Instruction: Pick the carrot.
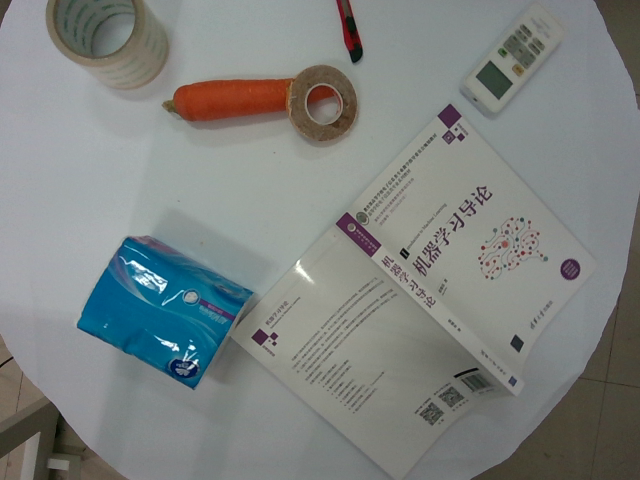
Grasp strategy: vertical